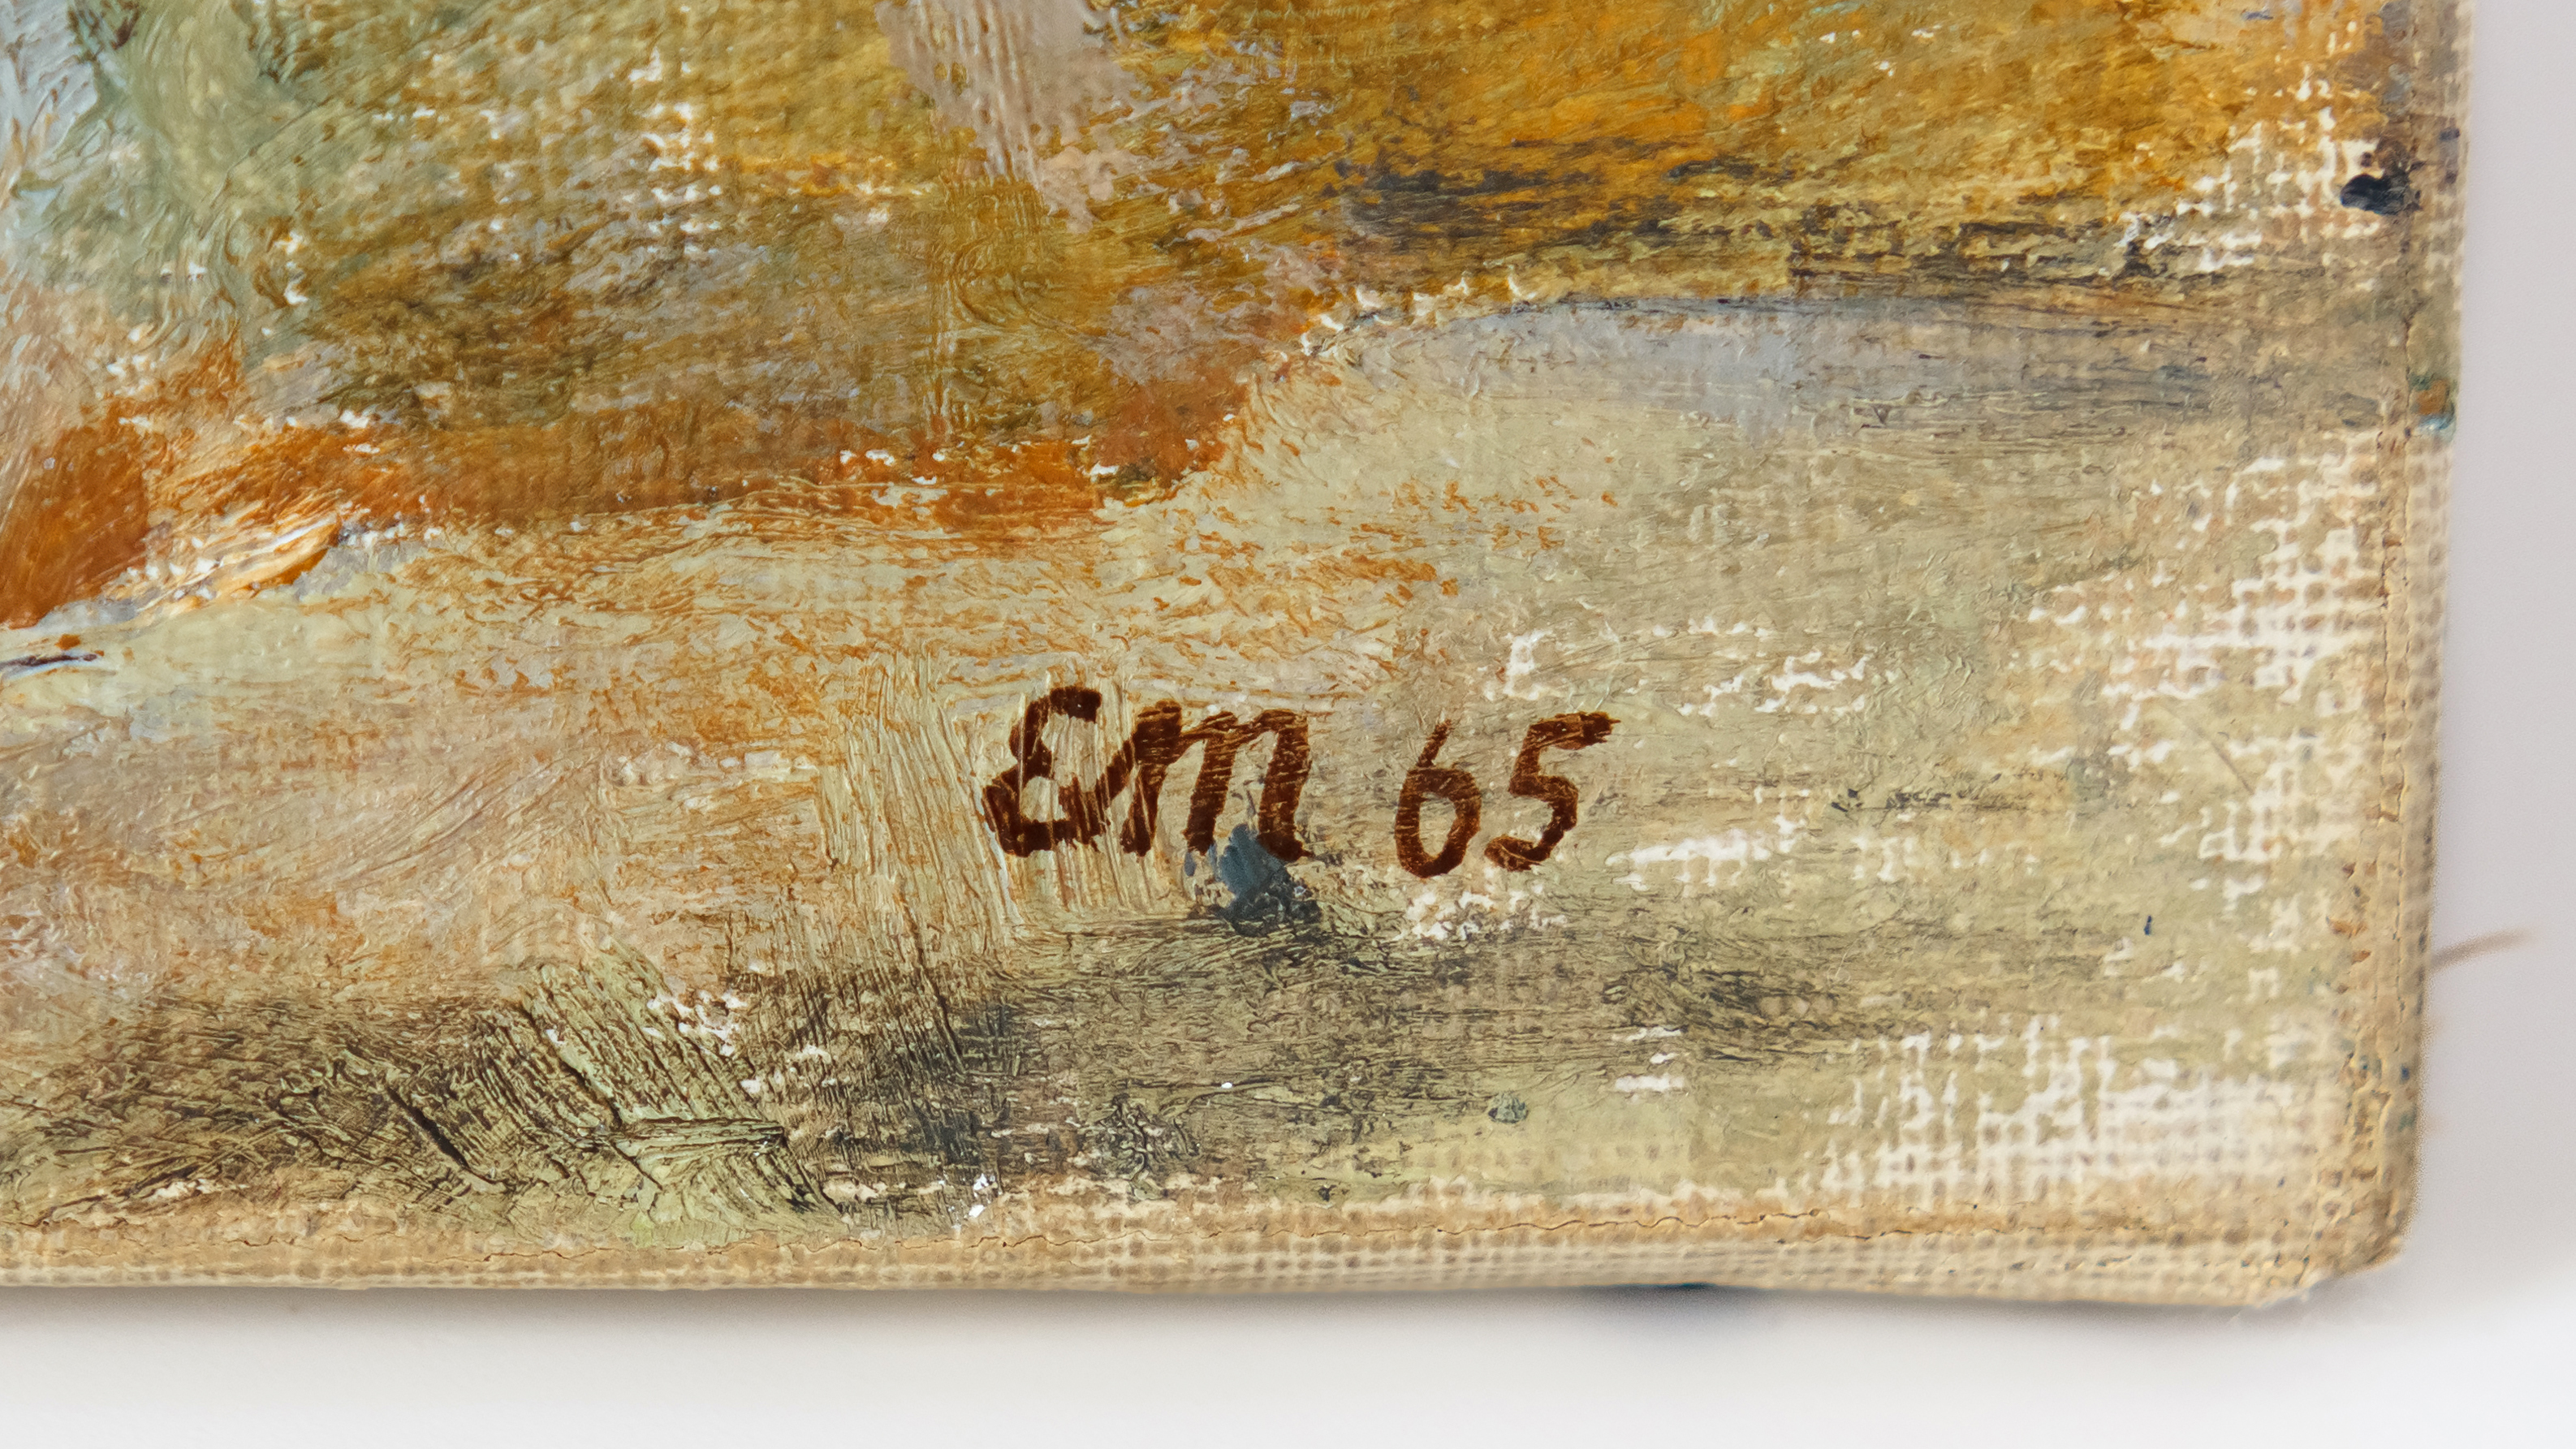
Signature of: eduard mühlbach